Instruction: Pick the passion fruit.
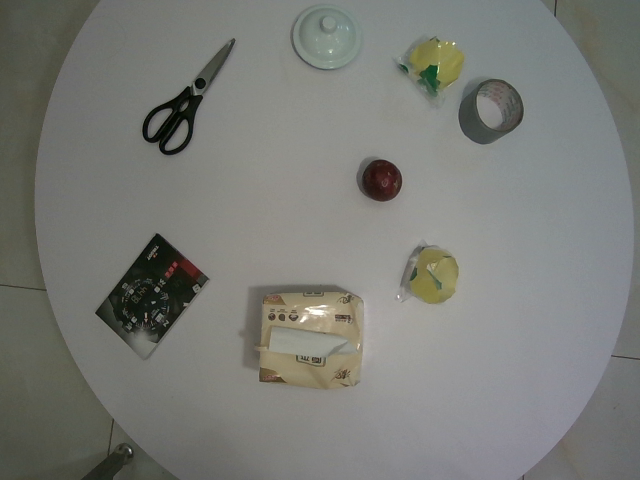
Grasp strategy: vertical